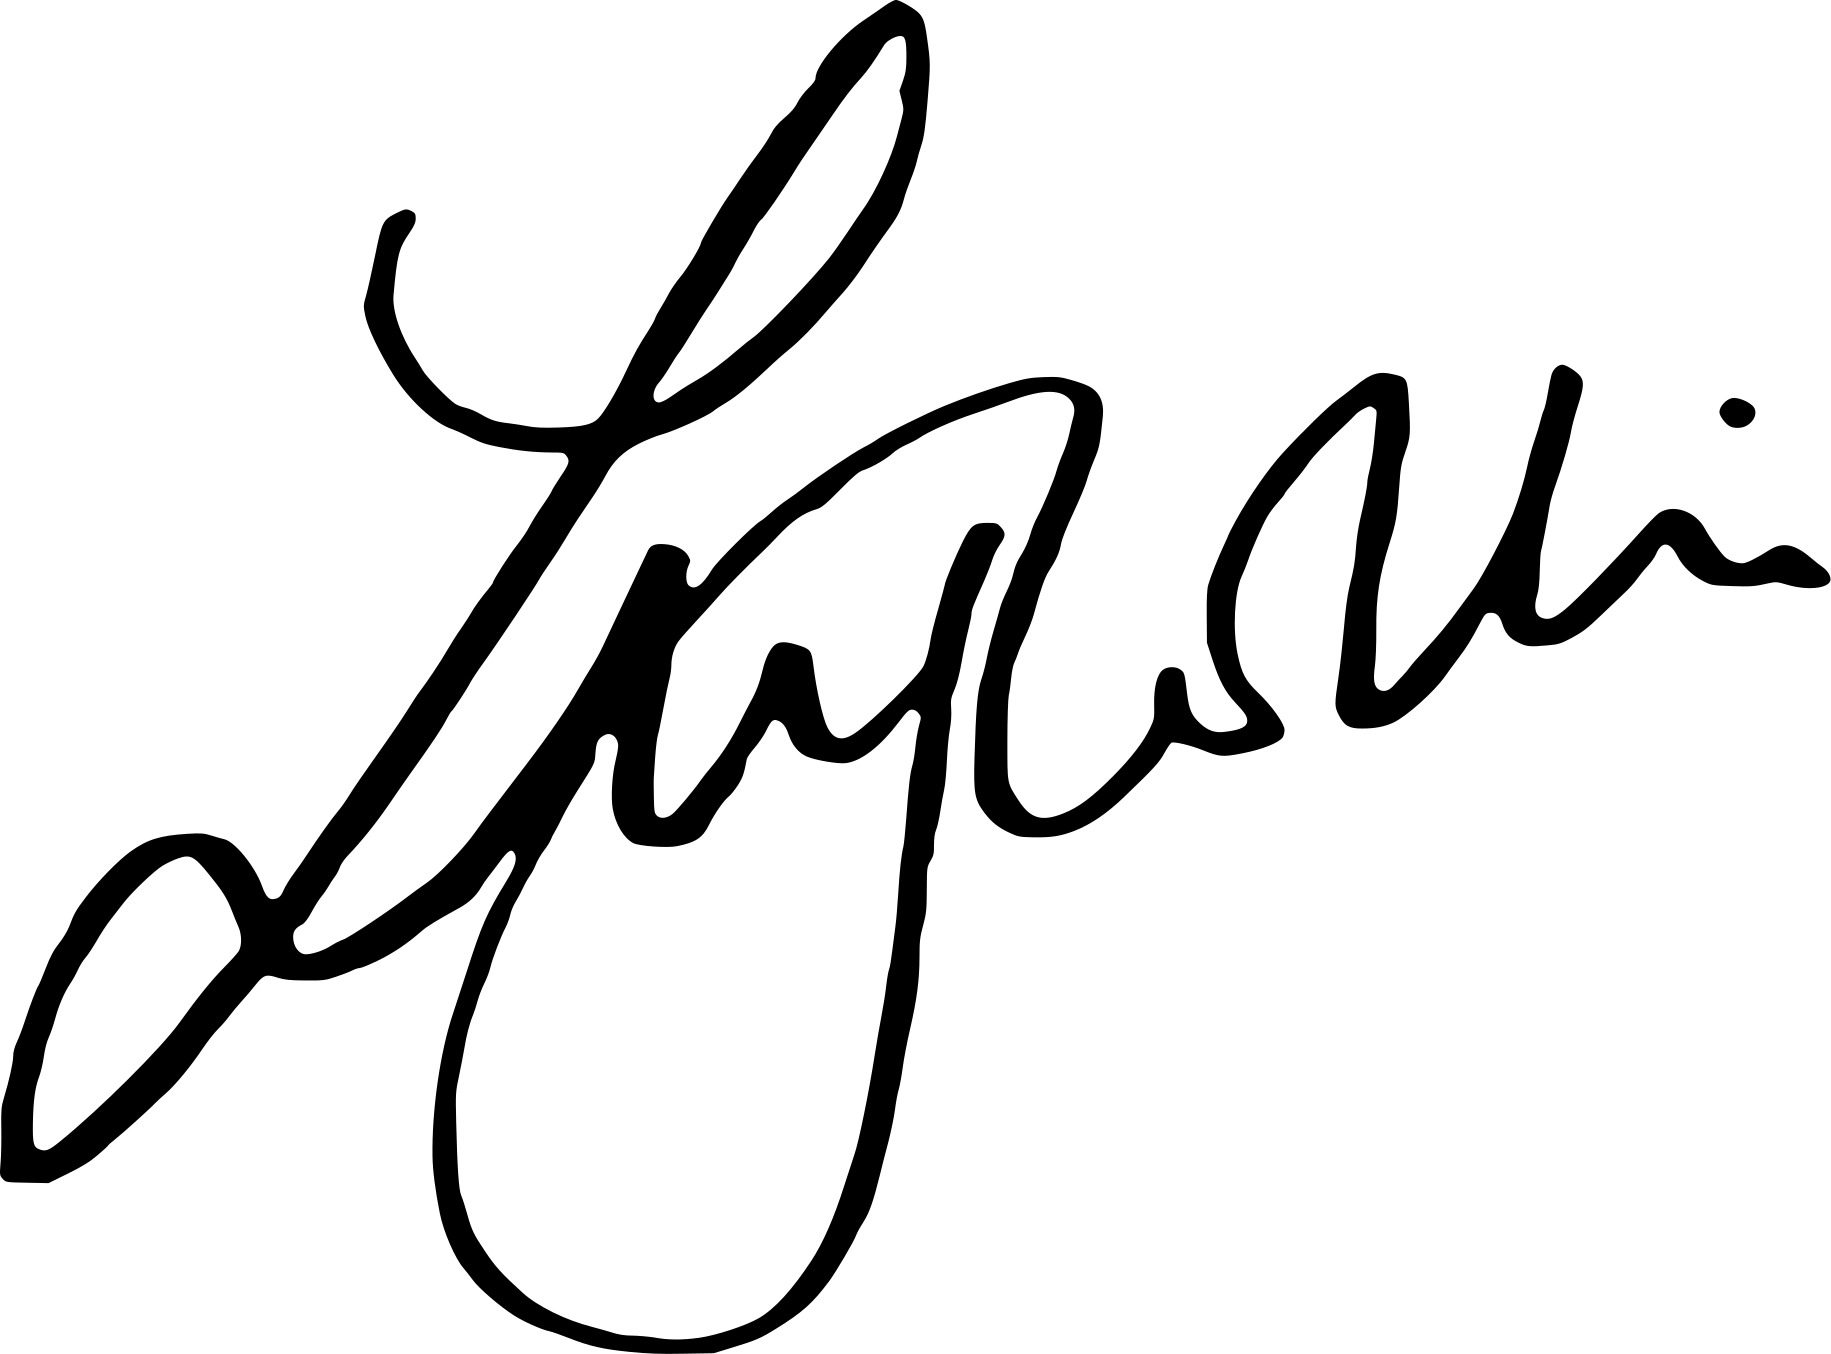
Signature of: lily collins